Question: Describe the condition in detail:
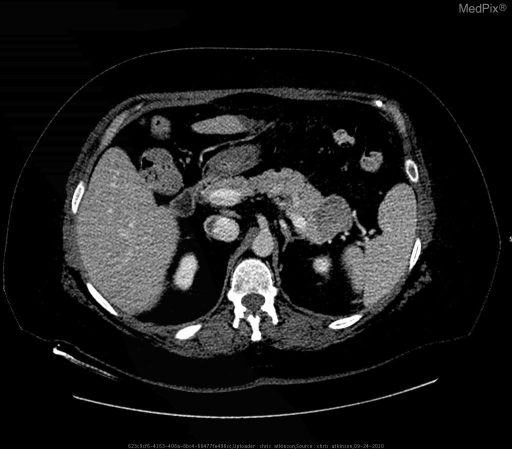
Answer: The disease is discussed as: Lesion/Condition Name: Pancreatic Mucinous Cystadenoma.

What is it? Neoplasm - cystic adenoma of the pancreas.  Often benign but has malignant potential.

Cell  of  Origin: Columnar epithelial cells.

Synonyms: Mucinous cystic neoplasm.

Common  Locations: Body or tail of pancreas.

Description: Mucinous cystadenomas are the most common cystic pancreatic neoplasms accounting for approximately 10% of pancreatic cysts.  Cystic neoplasms make up less than 1% of all pancreatic neoplasms, most being adenocarcinomas.
Mucinous cystadenomas occur most often in middle age women. Mean age 50 years old.  50% occur between 40-60 years of age. M:F 1:19.

Gross  Morphology:  Macrocystic mass, can have thick irregular walls and septa.  Peripheral or septal calcifications.

Gross  Appearance: Multiloculated cysts filled with thick mucinous material.

Histology: Columnar mucinous epithelium, dense stroma.

Radiology: CT shows unilocular or multilocular macrocystic appearance.  They can have peripheral or septal calcification in 20% of cases. Mucinous cystadenoma's typically show contrast enhancement.

Prognosis  and  Treatment: Mucinous cystadenomas can be benign or malignant and can undergo
malignant transformation.  Histopathology is necessary for definitive diagnosis.  Prognosis
is generally good if there is no evidence of distant metastasis.  Treatment is surgical
resection.  5 year survival is 74-90%.